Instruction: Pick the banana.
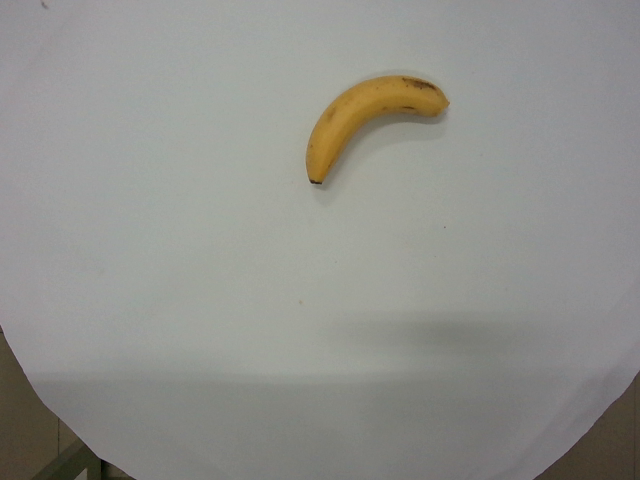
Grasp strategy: vertical